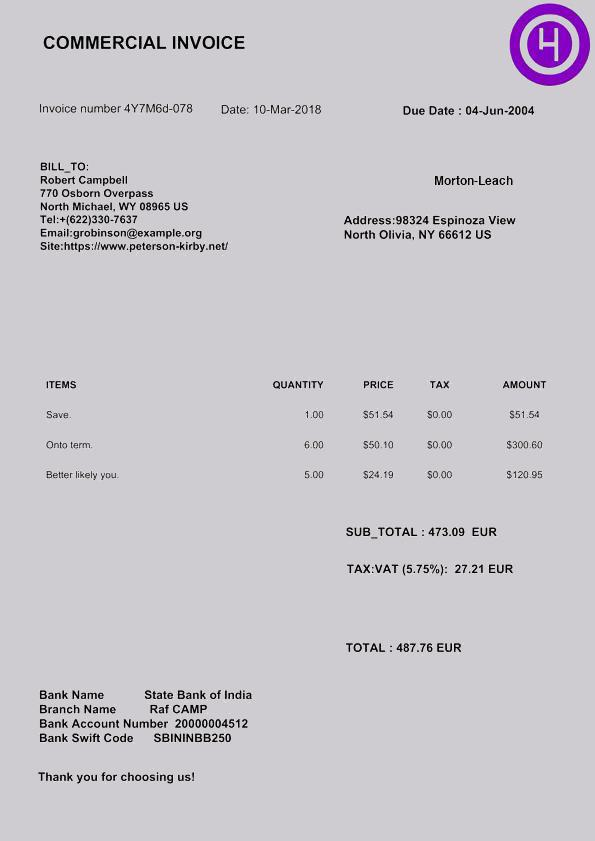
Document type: Invoice